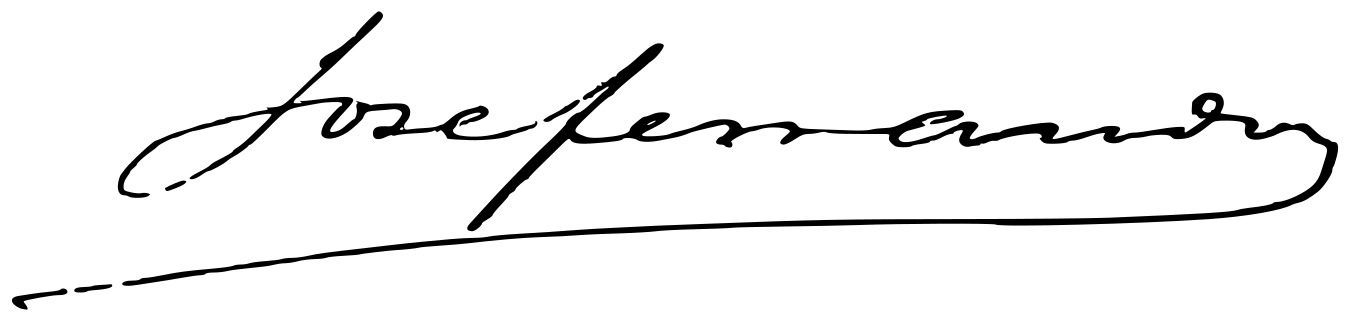
Signature of: josé ferrándiz y niño